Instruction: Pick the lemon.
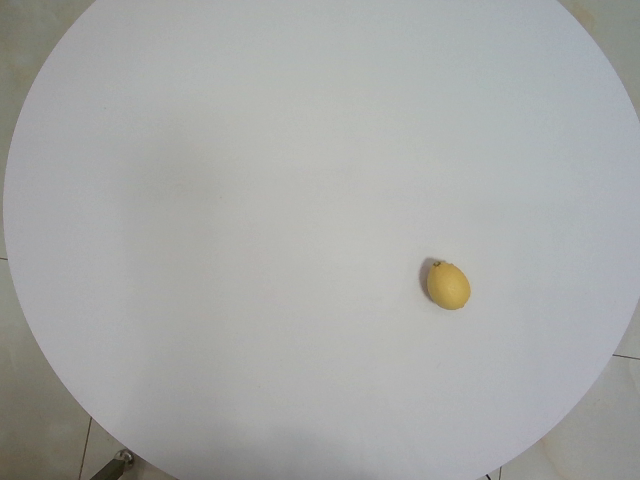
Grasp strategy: vertical